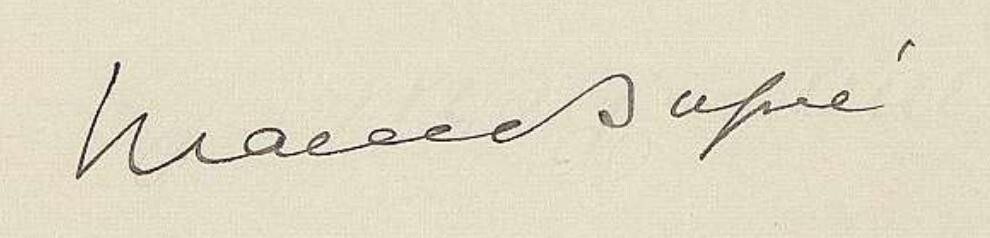
Signature of: marcel dupré